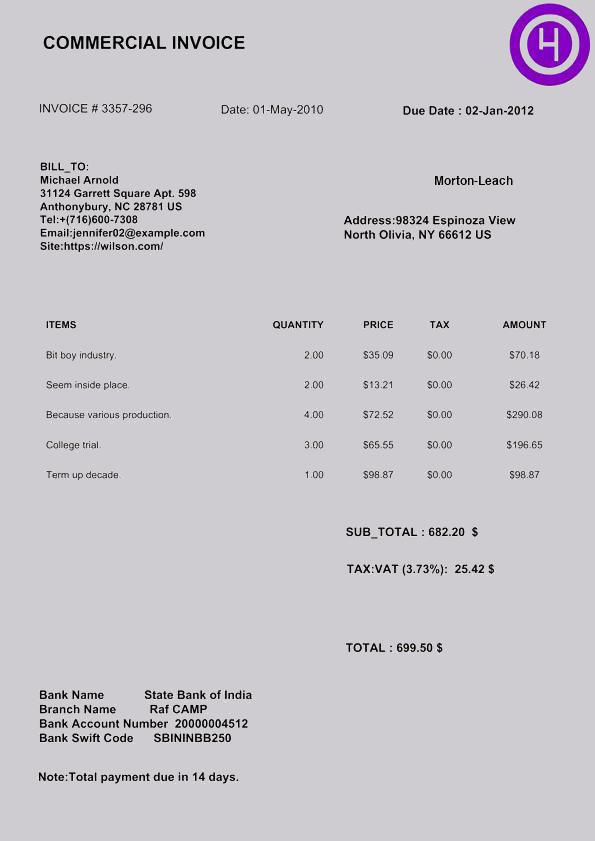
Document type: Invoice